Question: How does the patient history play a role?
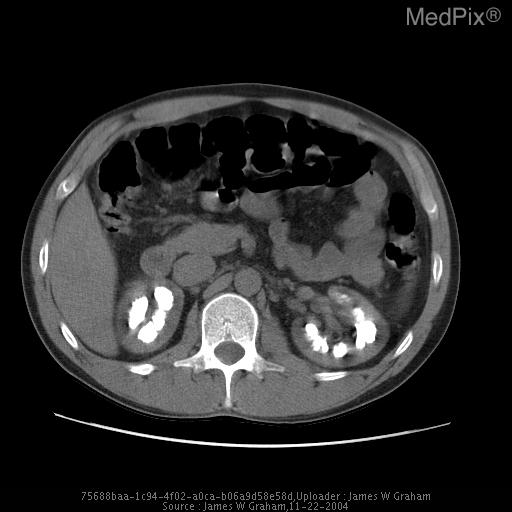
Answer: The patient's history of 35 year old white male with flank pain. Patient has history of frequent stone passage, sometimes as frequently as every other day is key in understanding the case.